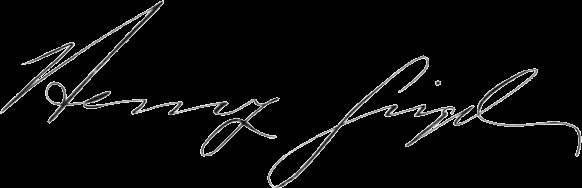
Signature of: henry siegel